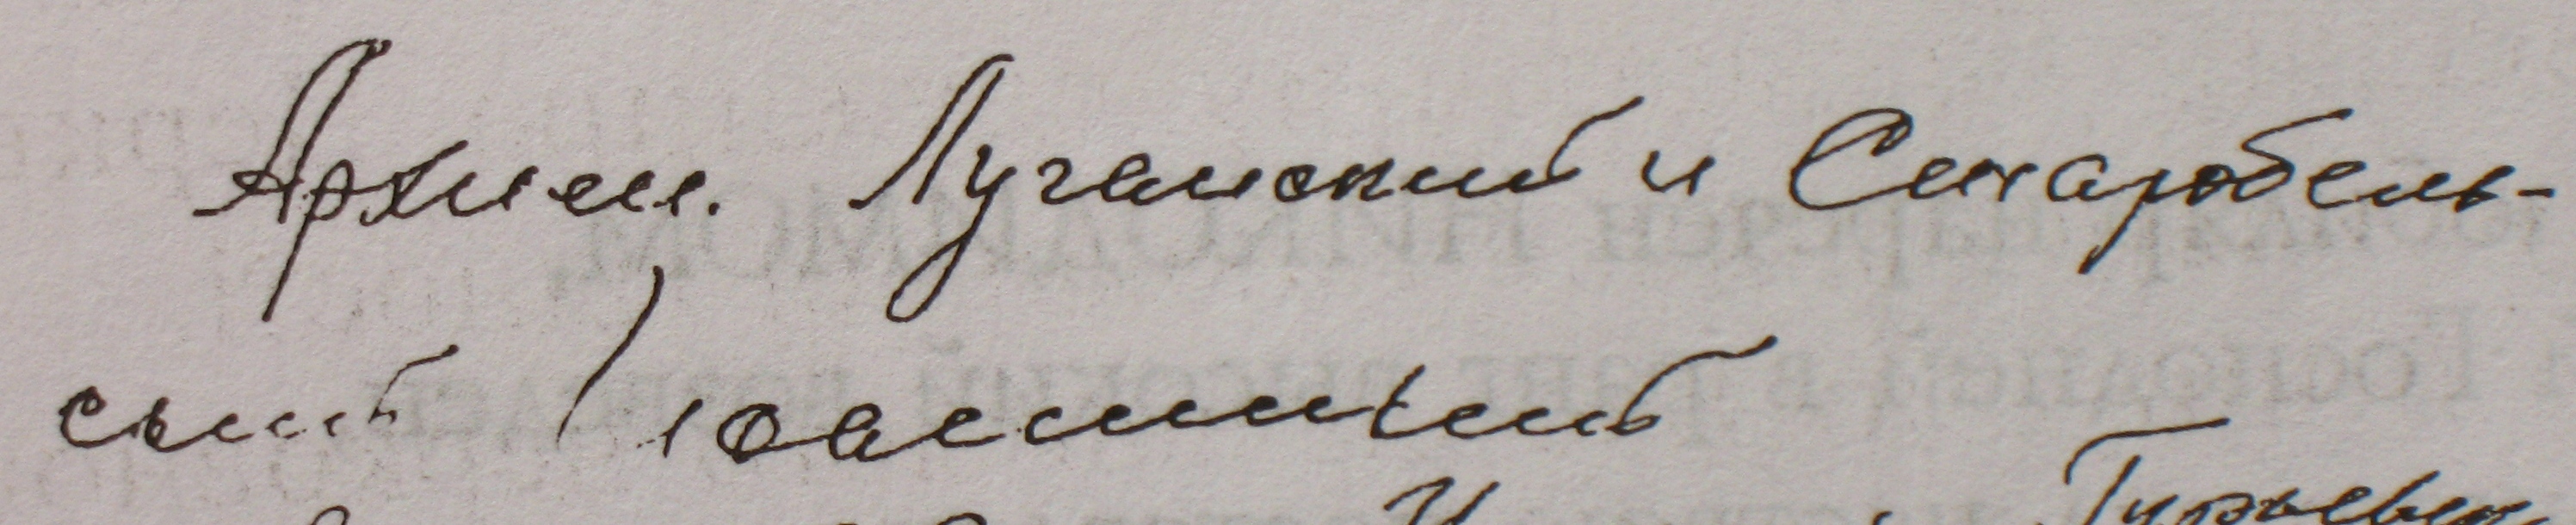
Signature of: ioannyky kobzev